Question: What is the suspected problem?
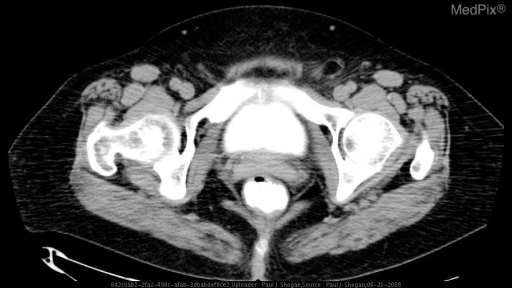
Answer: The findings suggest Initial axial CT images through the pelvis demonstrate a paucity of contrast in the rectum.   There is no contrast material in the vagina.  The patient is status post hysterectomy. Delayed axial CT images through the pelvis, obtained 6 hours after the initial scan reveal contrast within the bladder and rectum.  No contrast material is noted within the vagina. Rectal contrast was administered, with subsequent axial CT images through the pelvis with rectal tube and balloon in place, demonstrating contrast material within the vagina.  A fistula tract is not visualized.   The rectal tube was removed, and the patient was reimaged.  Contrast material is again noted within the vagina.  Additionally, there is soft tissue stranding posterior to the vagina, and anterior to the rectum, which may represent the fistula tract.  Fluoroscopic images from a barium enema demonstrate a rectovaginal fistula.  Although a fistula tract is not clearly visualized, contrast is noted to pass from the anterior rectum to the vagina.. Delayed axial CT images through the pelvis, obtained 6 hours after the initial scan reveal contrast within the bladder and rectum.  No contrast material is within the vagina.. The patient might have a history of 71 year old female, status post hysterectomy presenting with feces per the vagina..